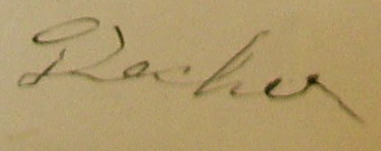
Signature of: joseph decker